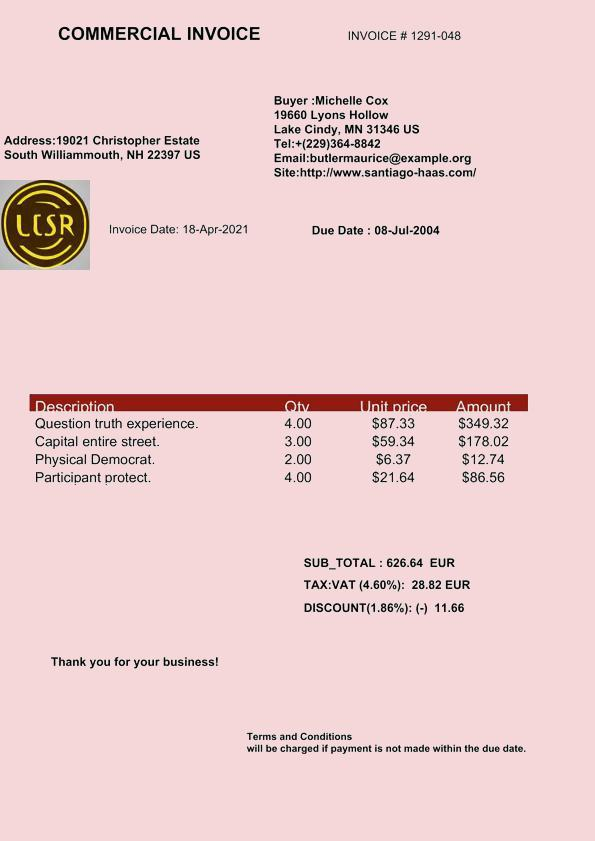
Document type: Invoice